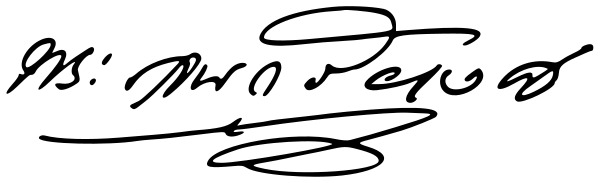
Signature of: phra chenduriyang piti wathayakon